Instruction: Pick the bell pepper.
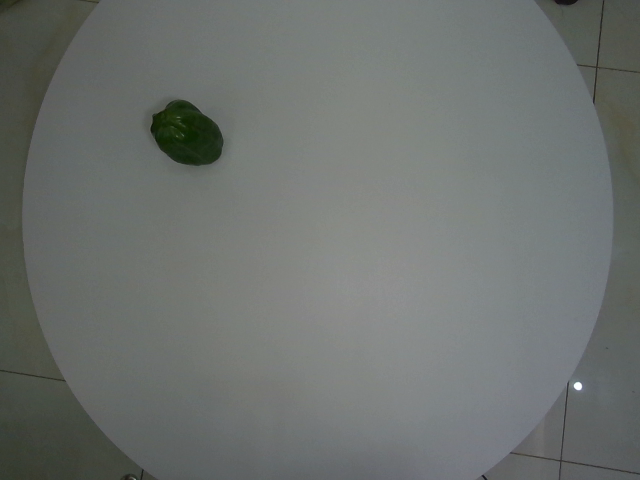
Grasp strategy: vertical